Question: Which state is mentioned in the document?
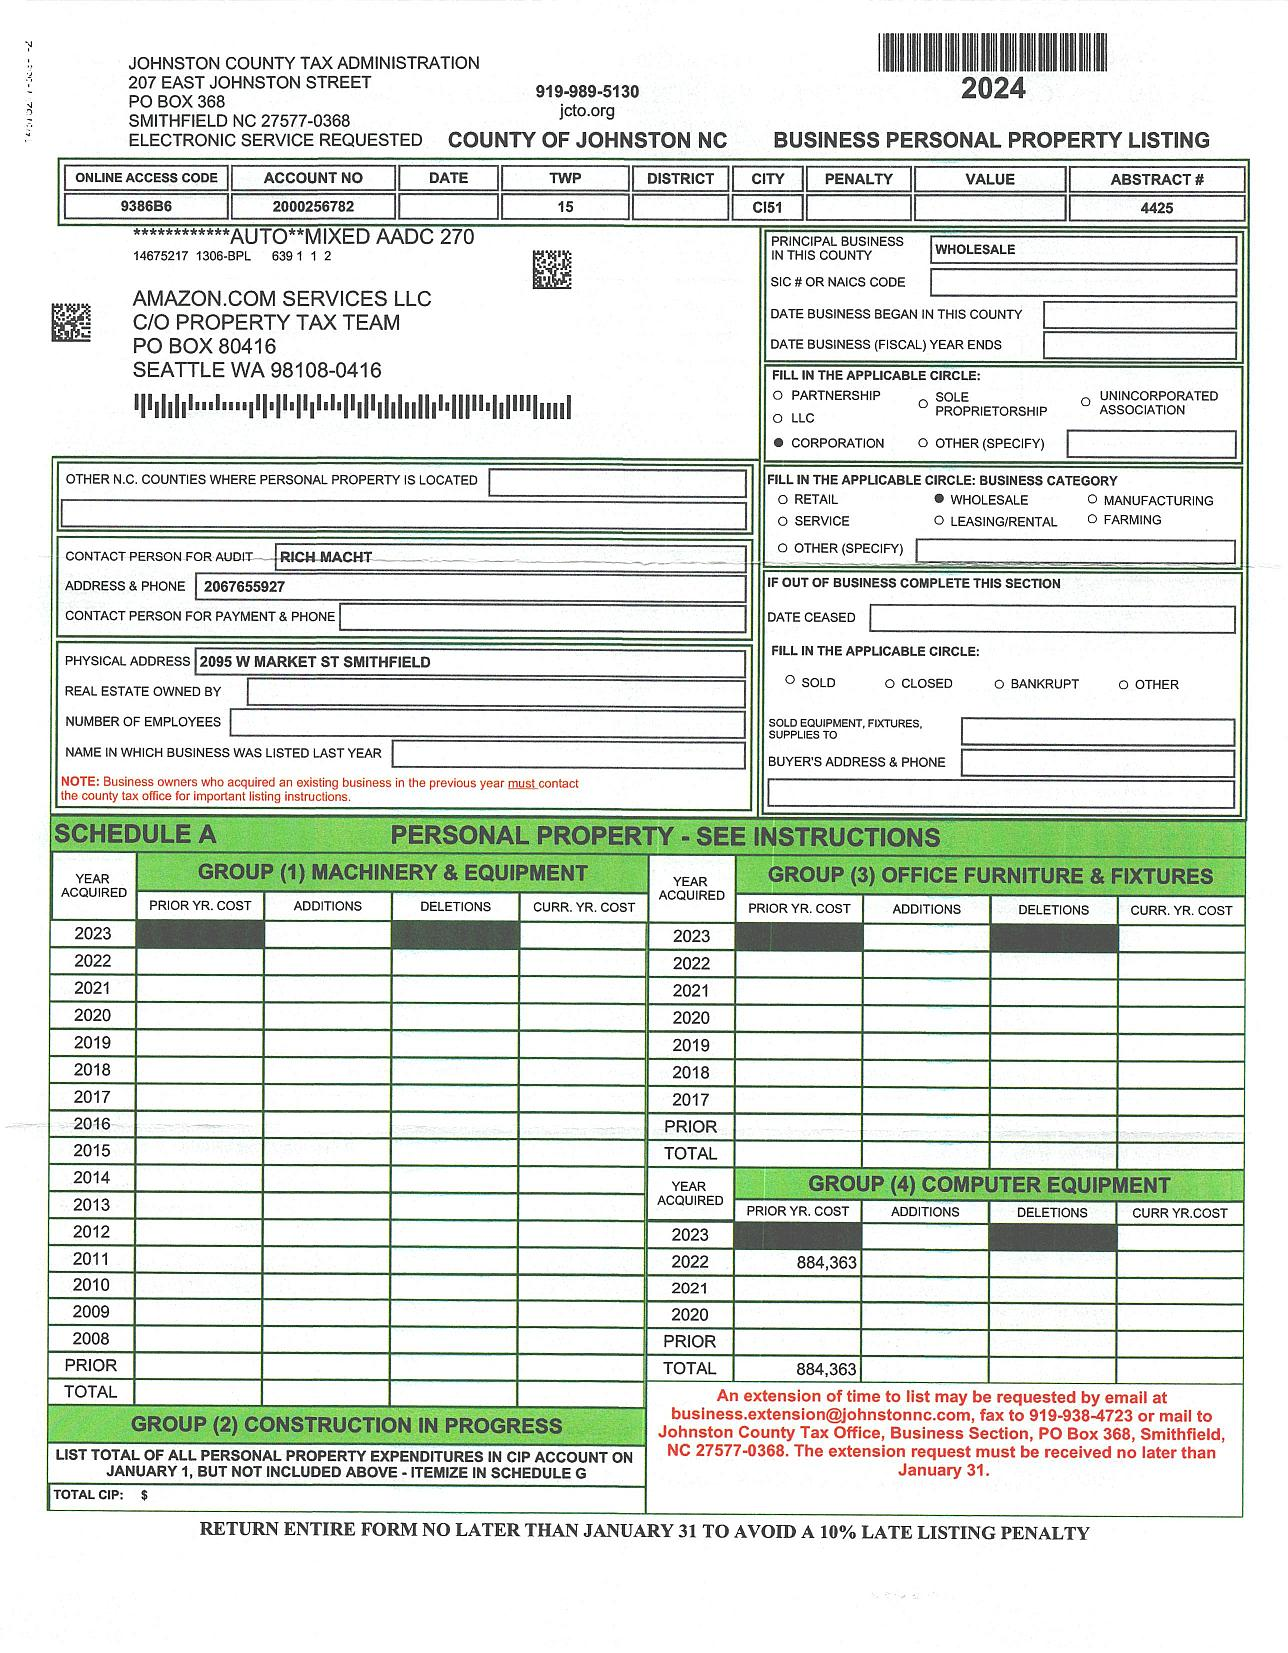
Answer: "NC"